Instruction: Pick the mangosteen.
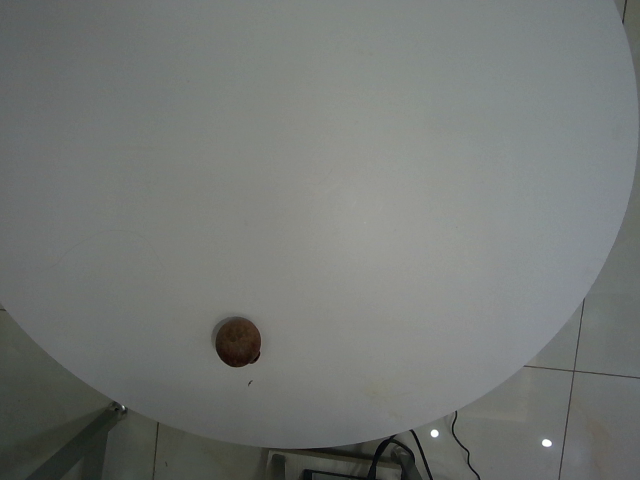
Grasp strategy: vertical